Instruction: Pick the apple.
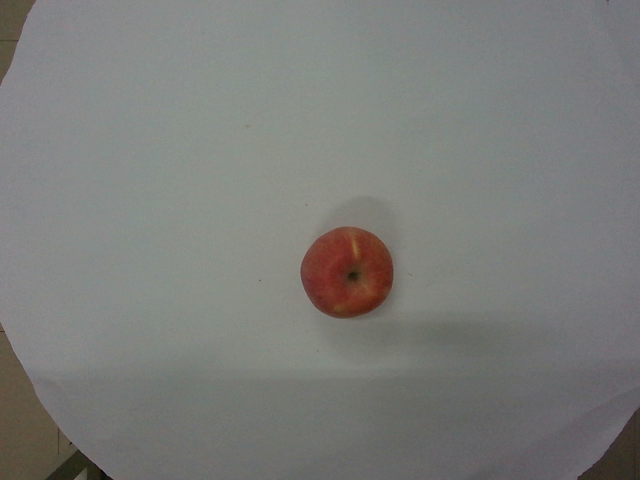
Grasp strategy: vertical